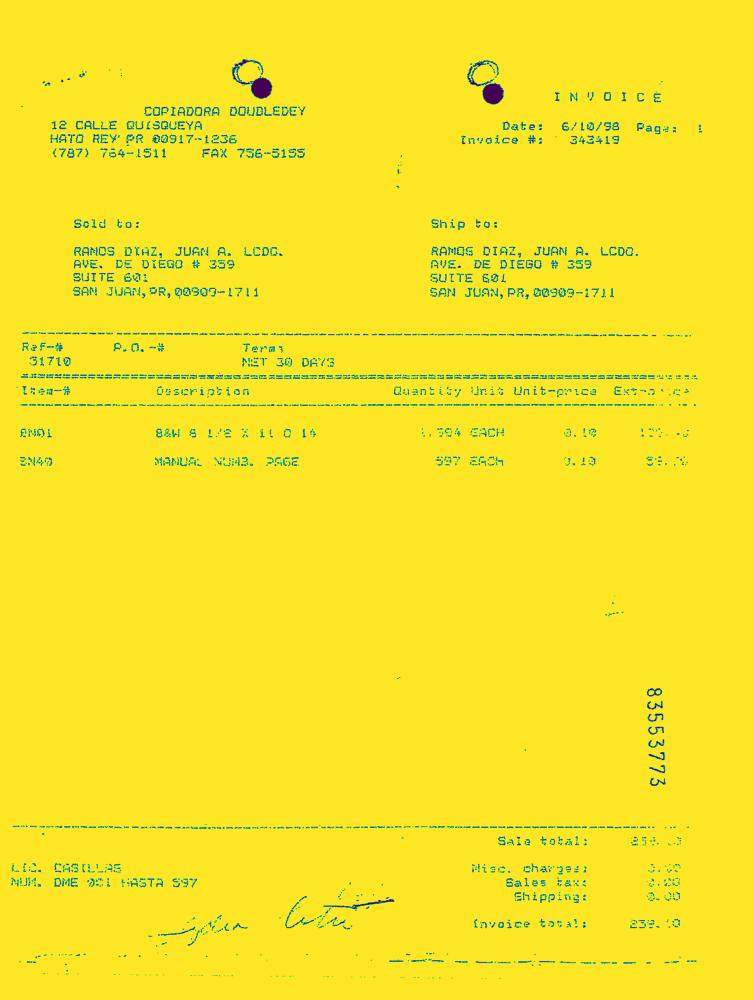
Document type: Invoice-Doc